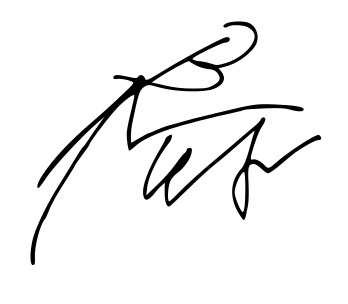
Signature of: toni cantó